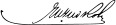
Signature of: todor nedkov